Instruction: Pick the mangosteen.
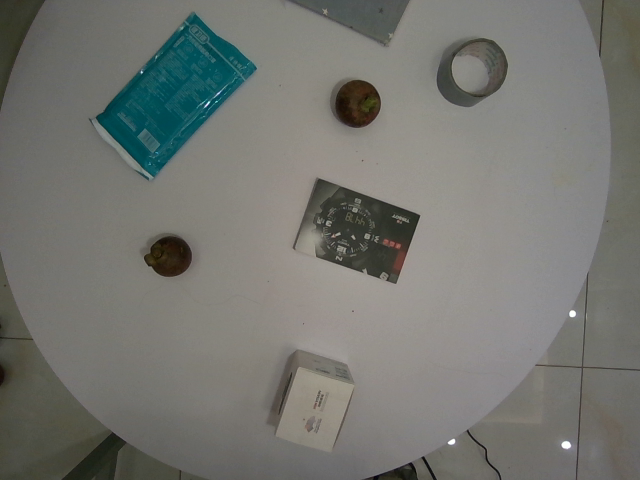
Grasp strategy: vertical